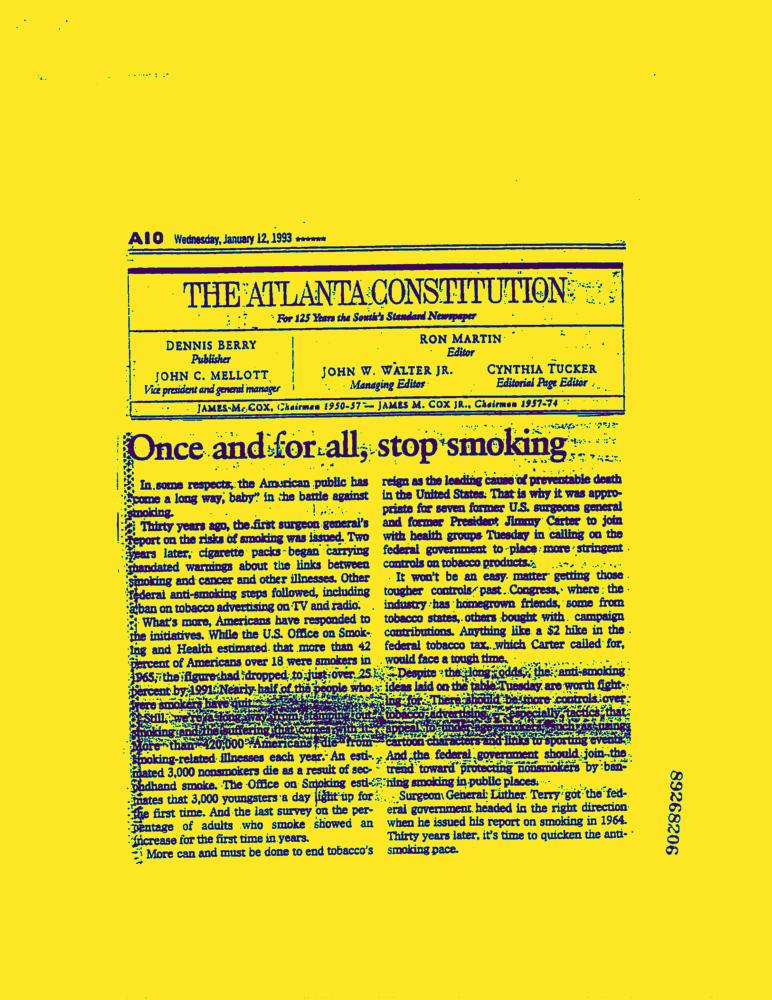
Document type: News-Article